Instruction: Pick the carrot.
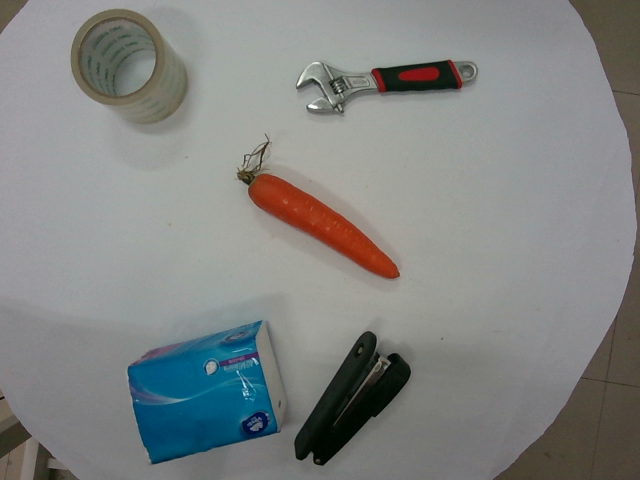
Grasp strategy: vertical